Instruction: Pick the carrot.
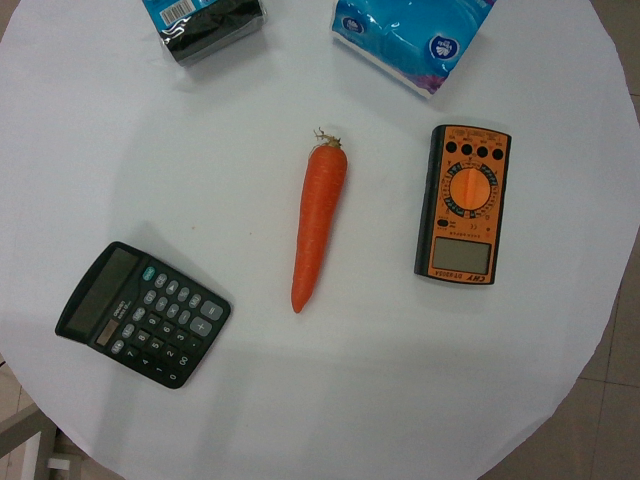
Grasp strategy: vertical